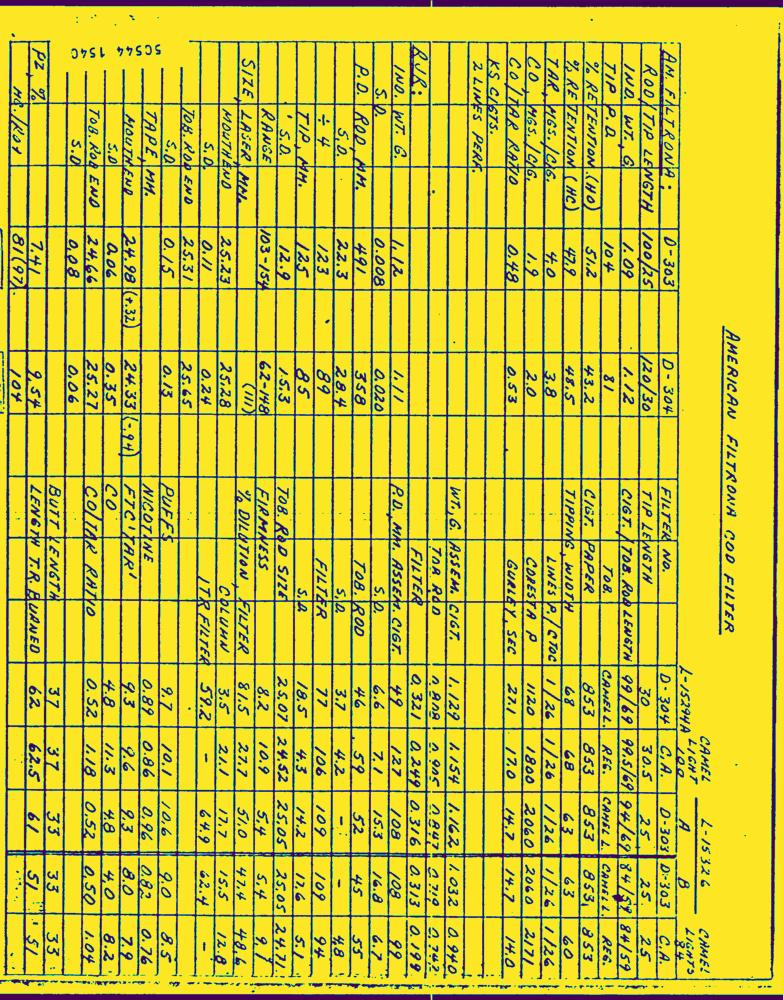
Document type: Hand-Written